Question: What jurisdiction, city, or county is the document associated with?
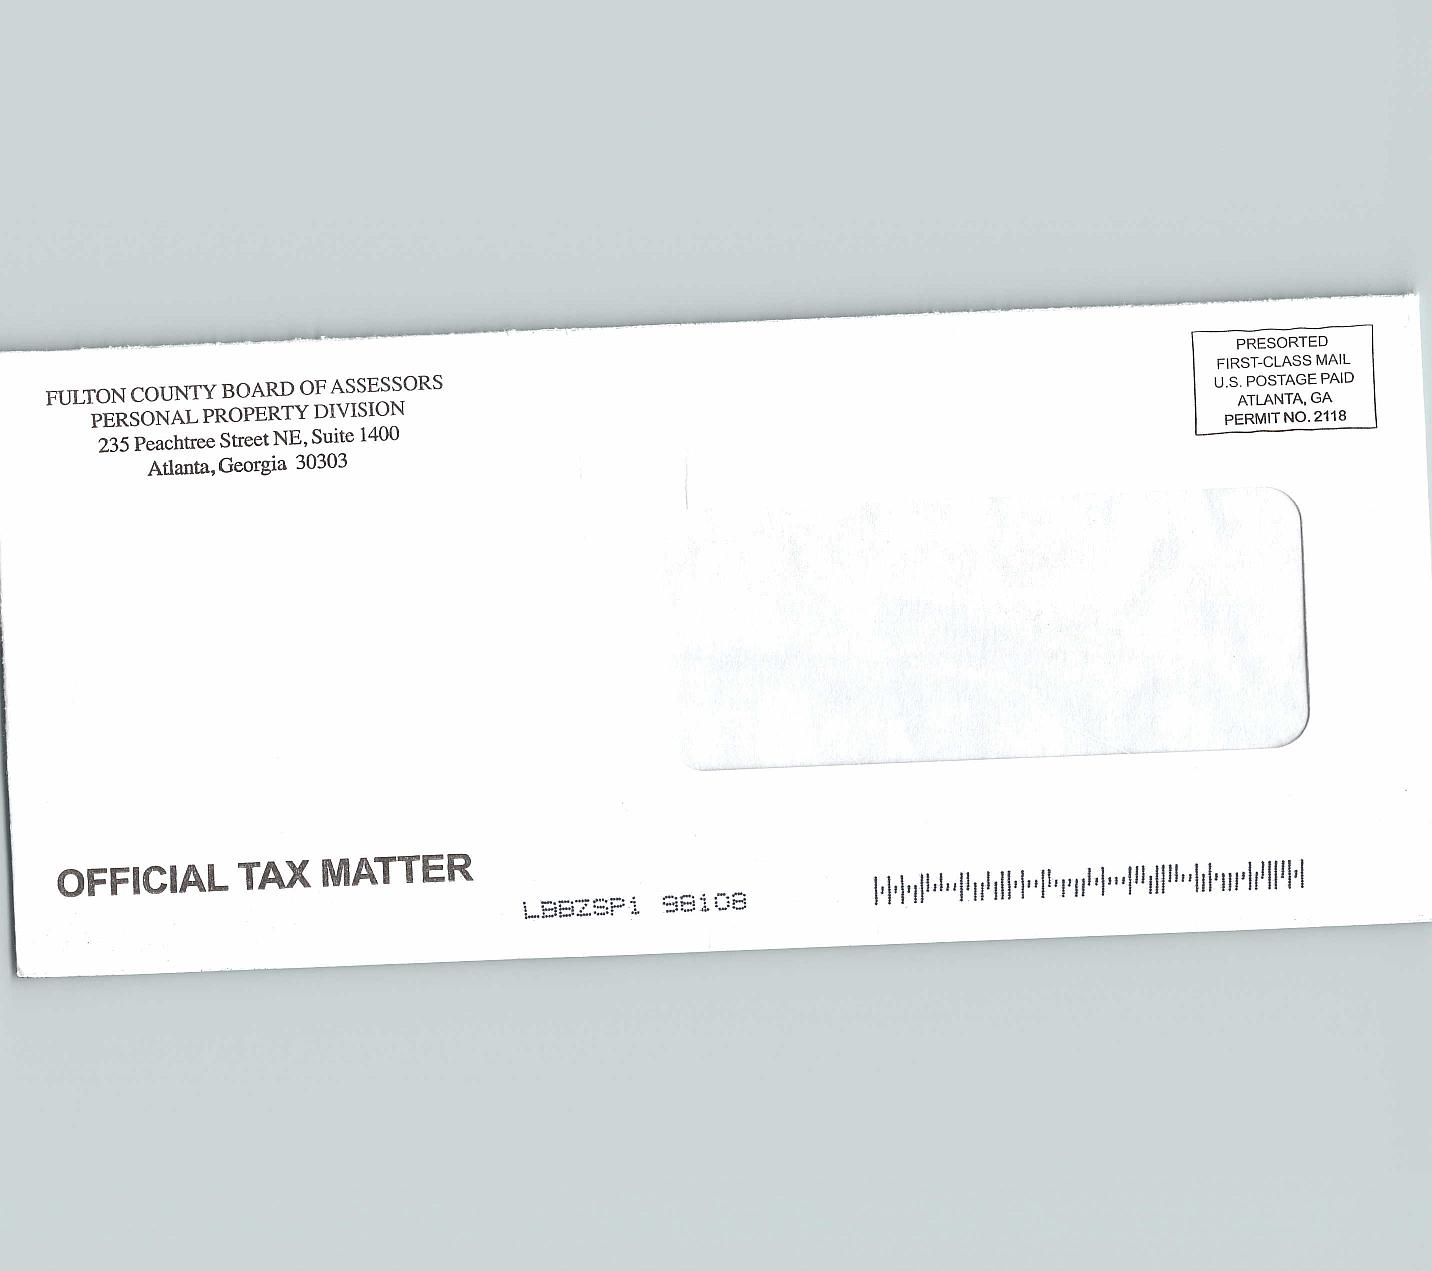
Answer: "Fulton County"